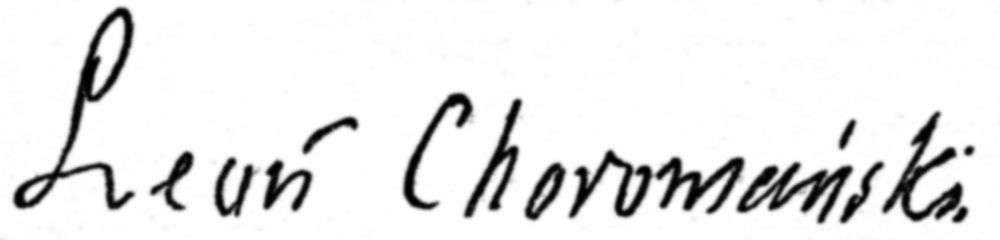
Signature of: leon choromański